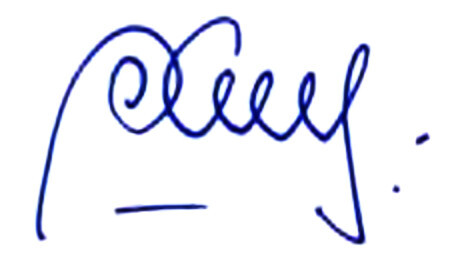
Signature of: alexander khinshtein